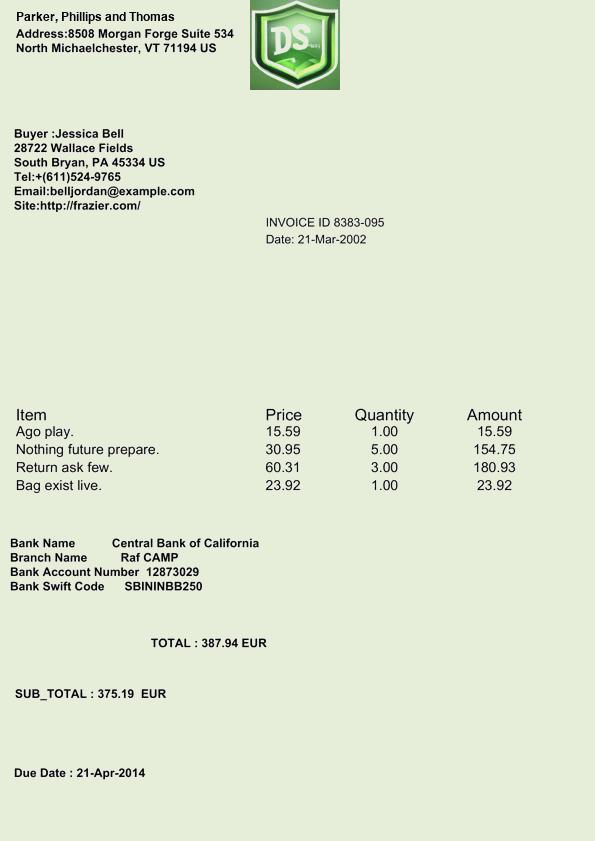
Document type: Invoice